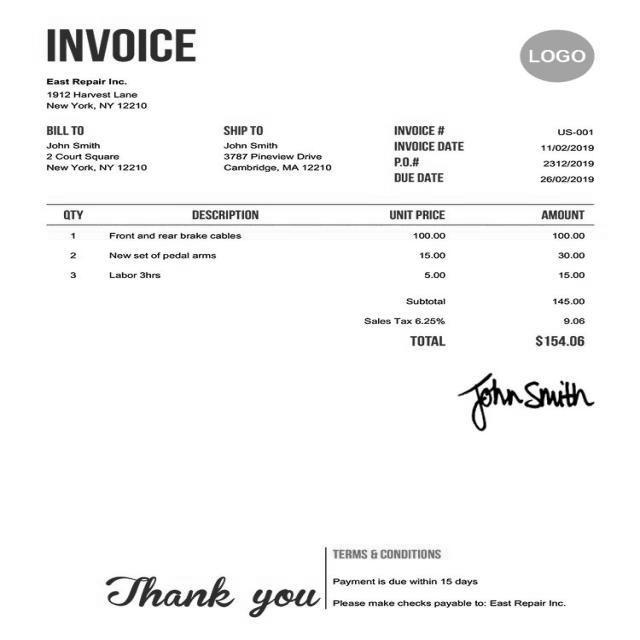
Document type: Invoice